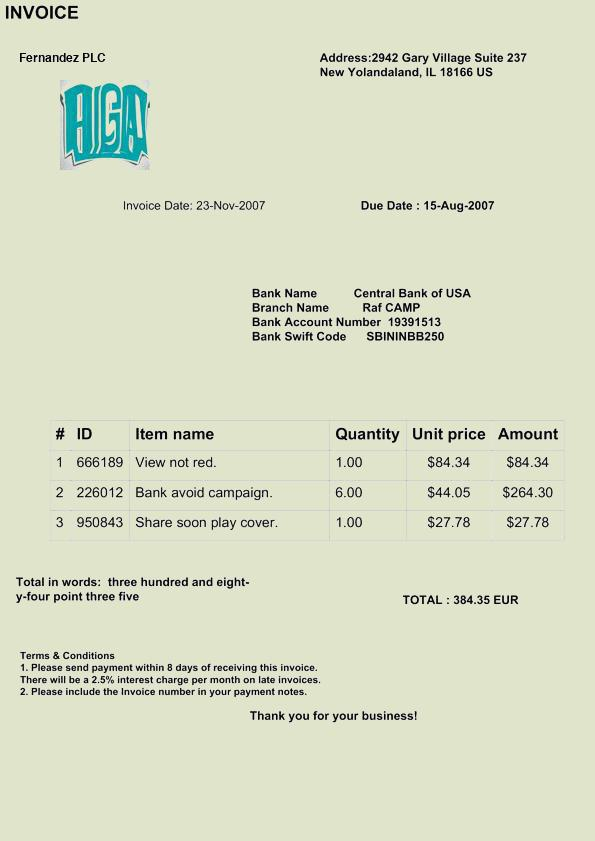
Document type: Invoice